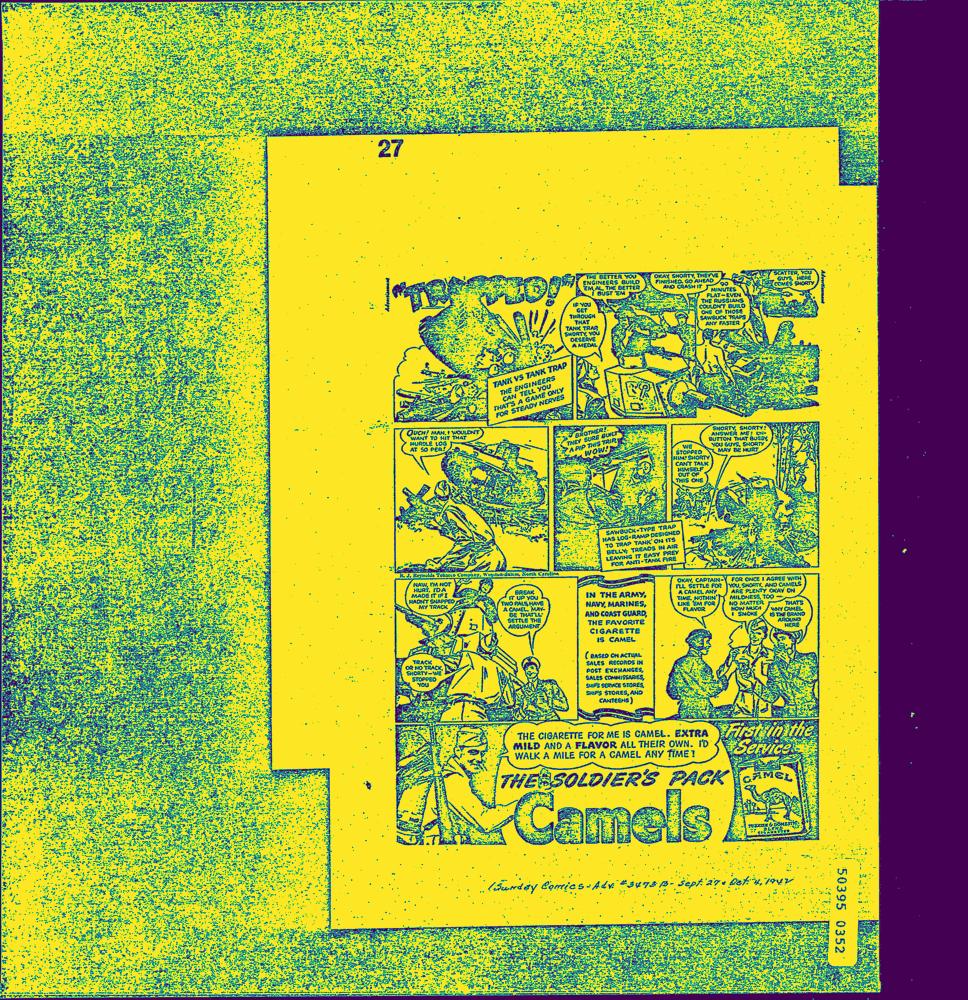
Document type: AD